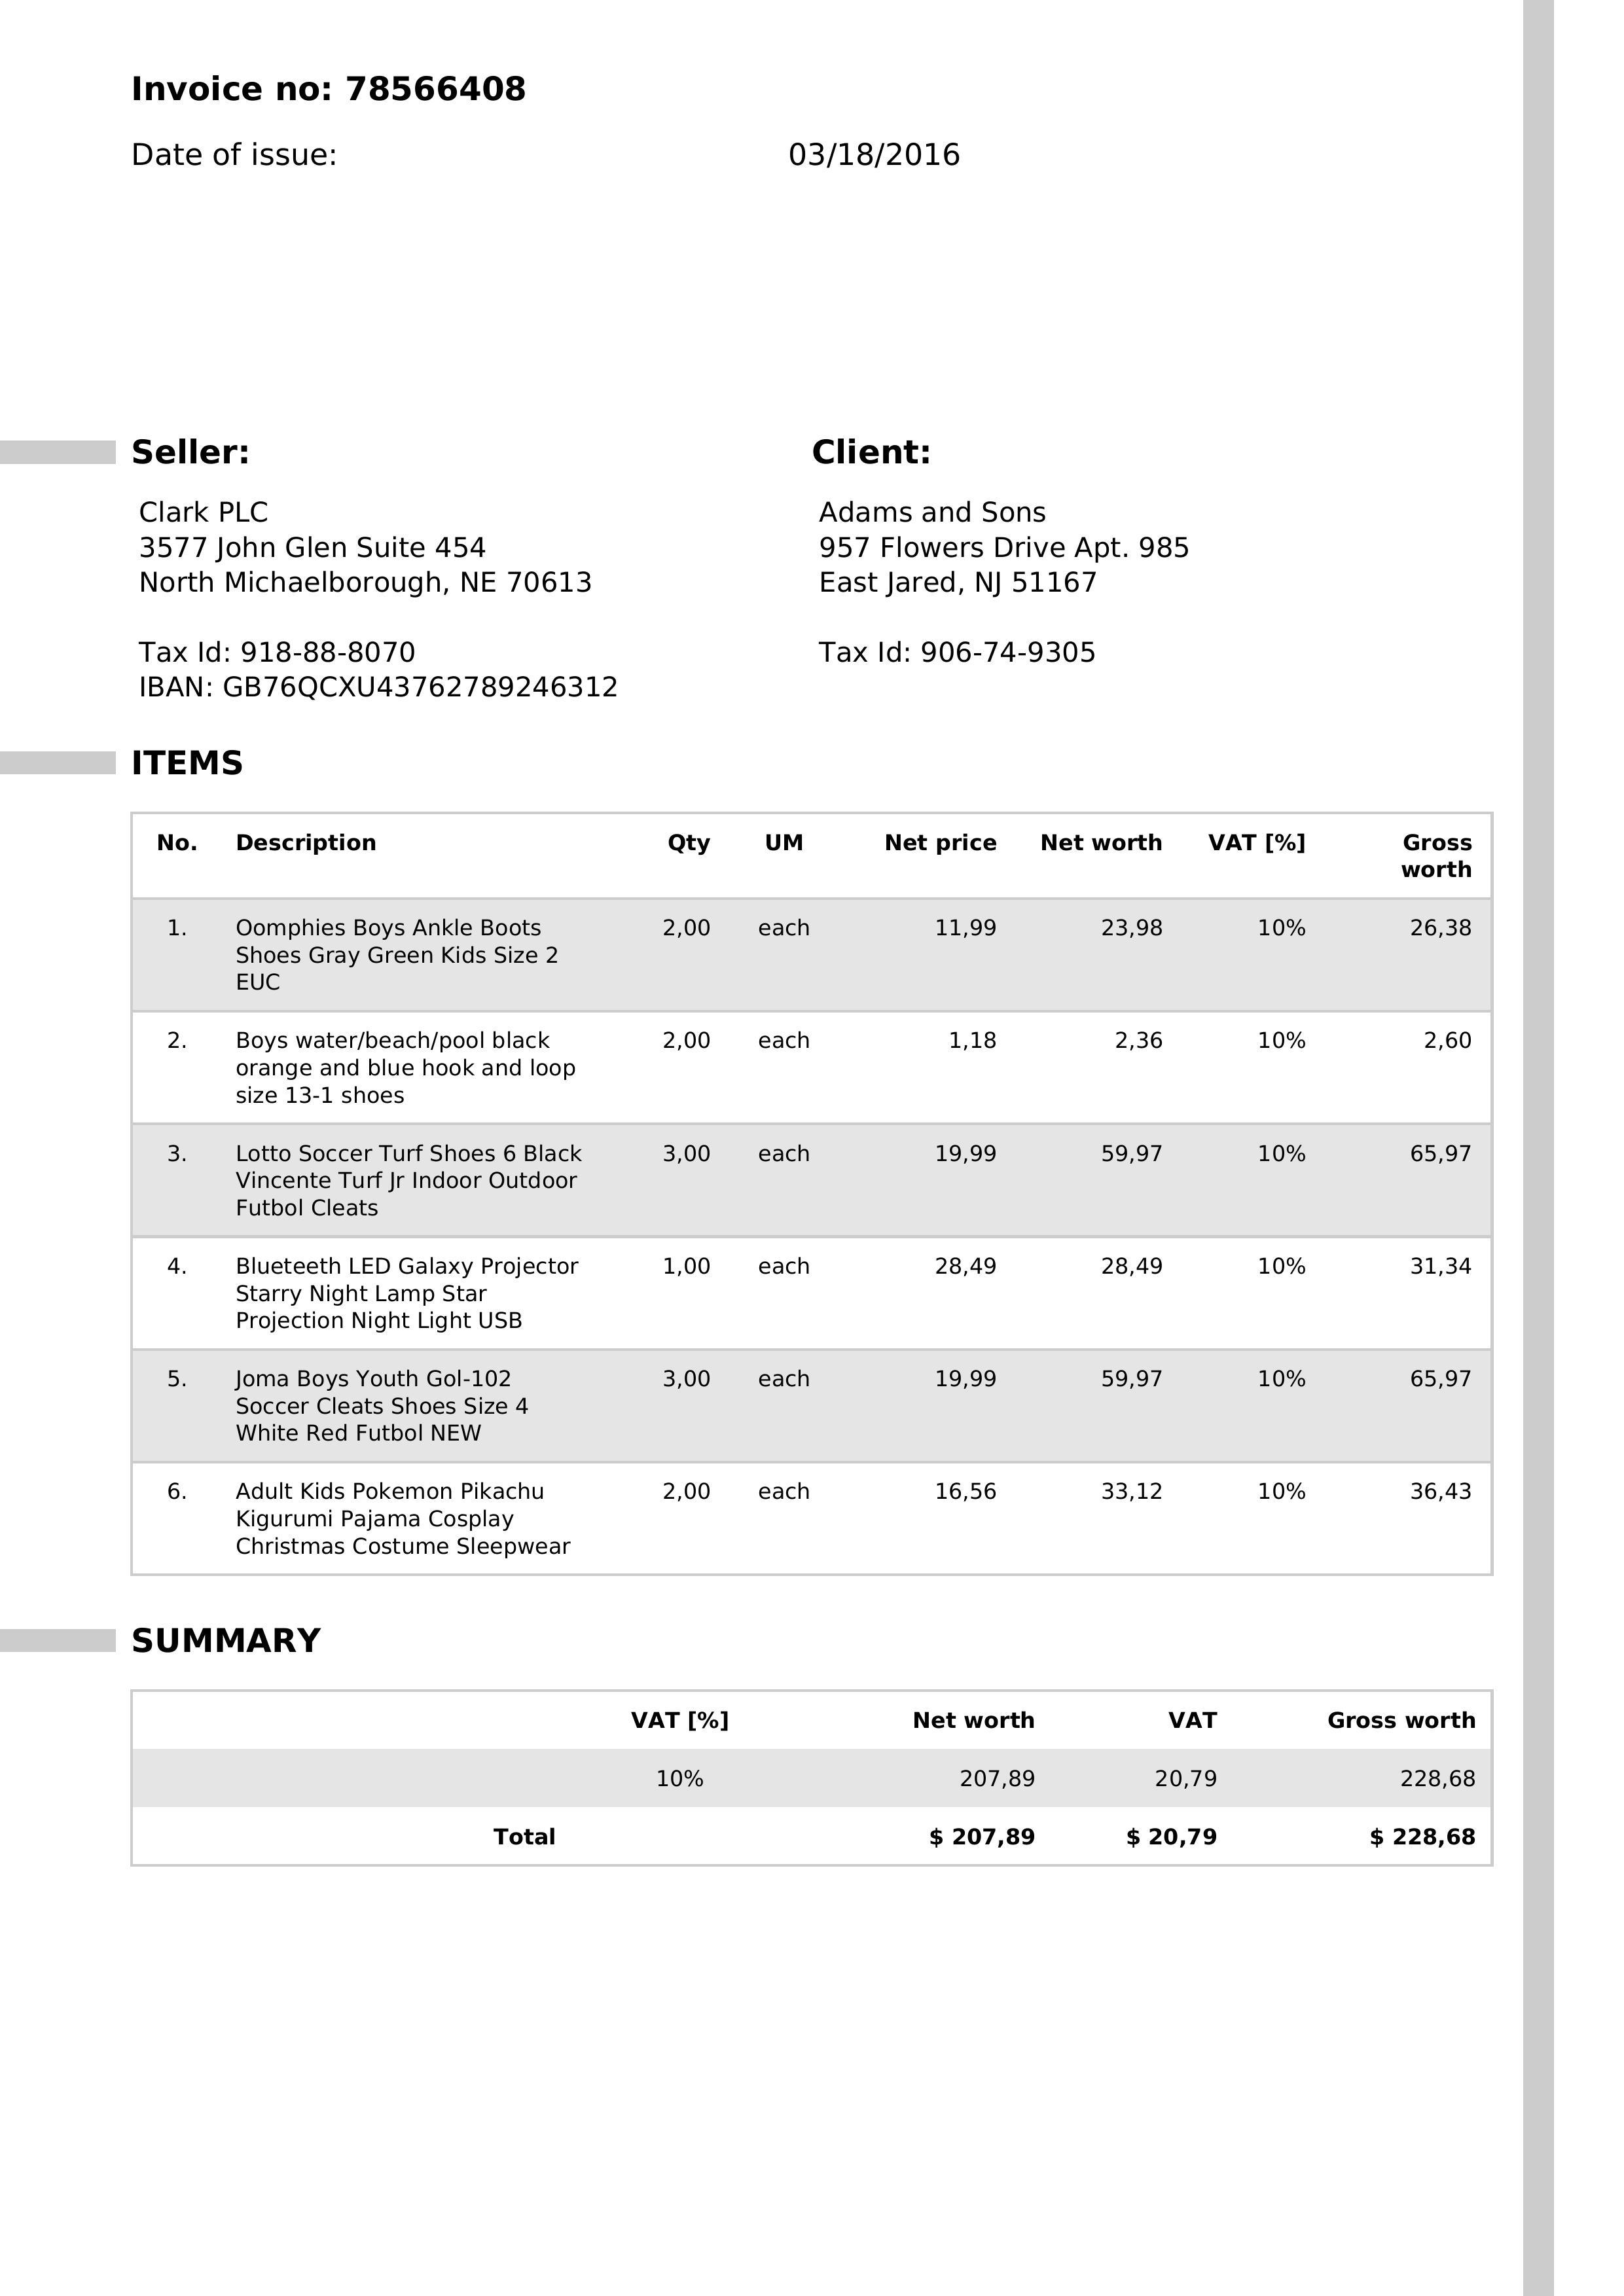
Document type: Invoice